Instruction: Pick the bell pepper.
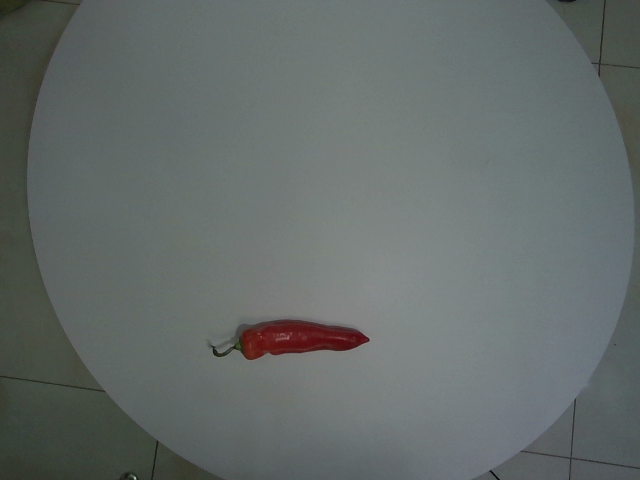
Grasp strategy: vertical